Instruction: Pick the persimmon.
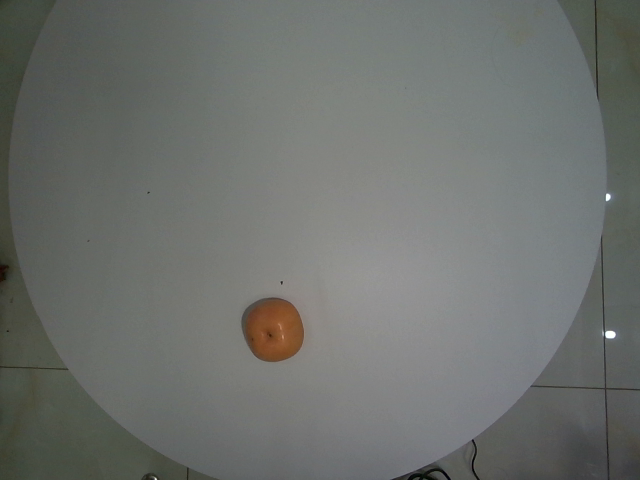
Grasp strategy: vertical